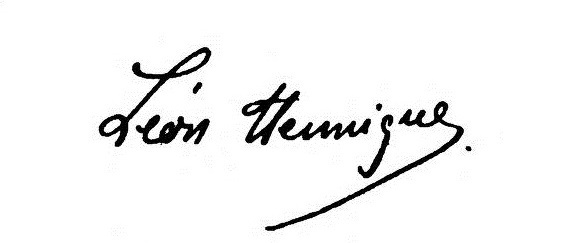
Signature of: léon hennique